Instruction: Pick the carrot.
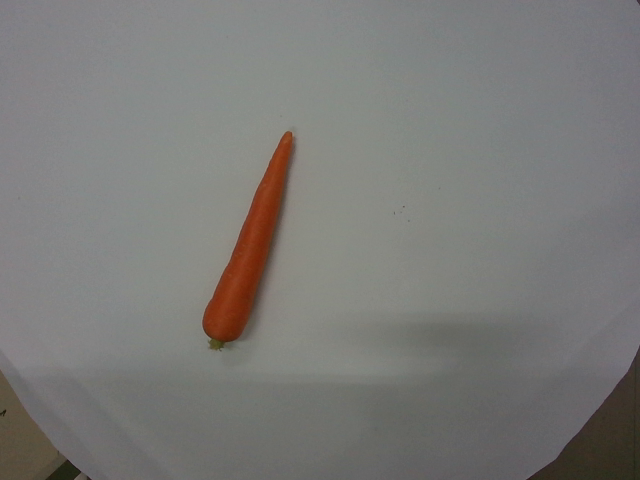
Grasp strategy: vertical